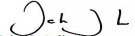
Signature of: john salka